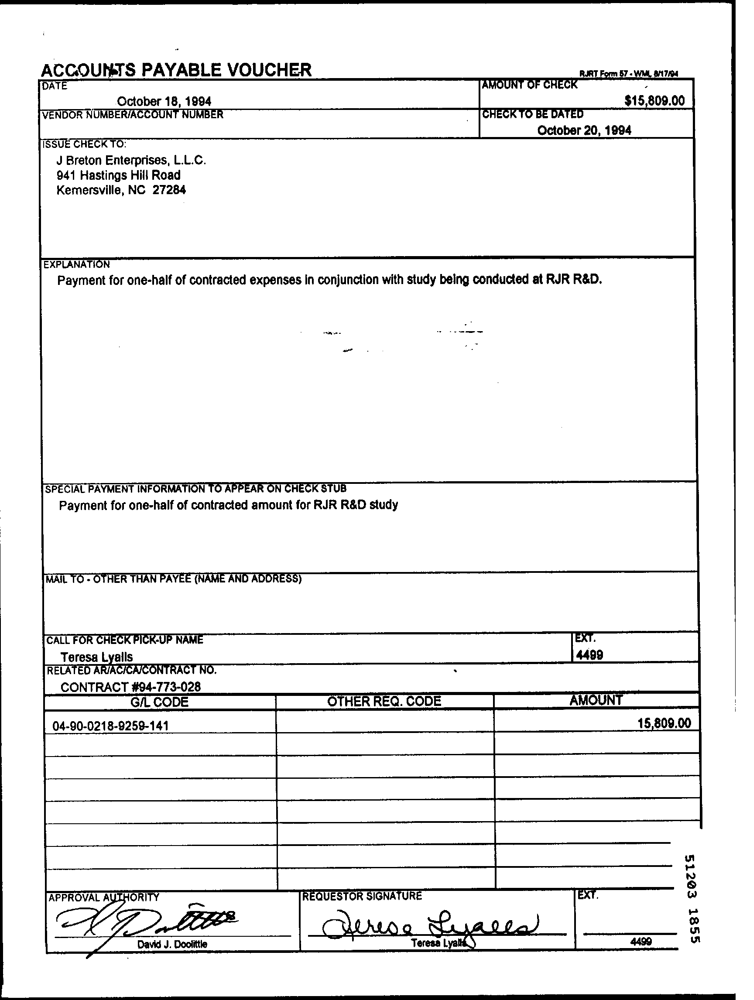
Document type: Invoice